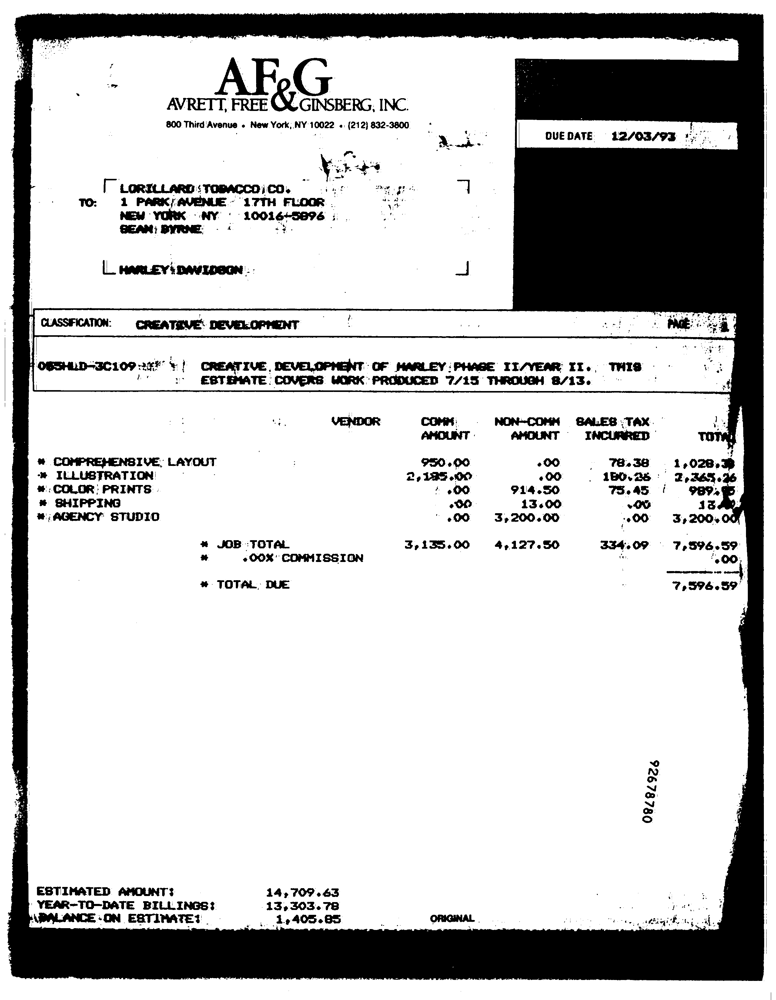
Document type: Invoice